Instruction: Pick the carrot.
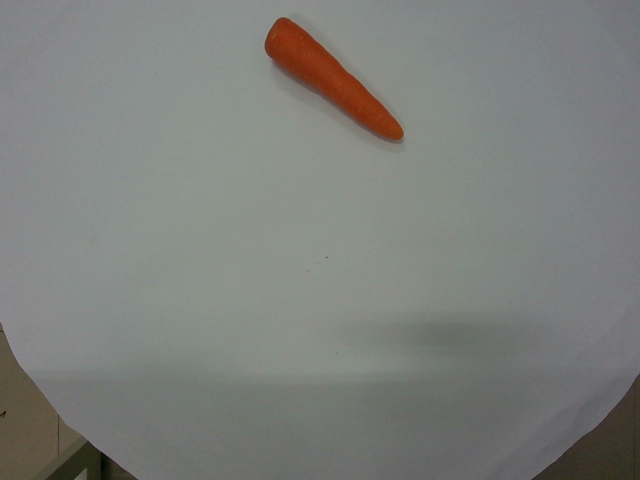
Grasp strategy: vertical